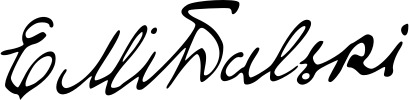
Signature of: eŭgeno miĥalski